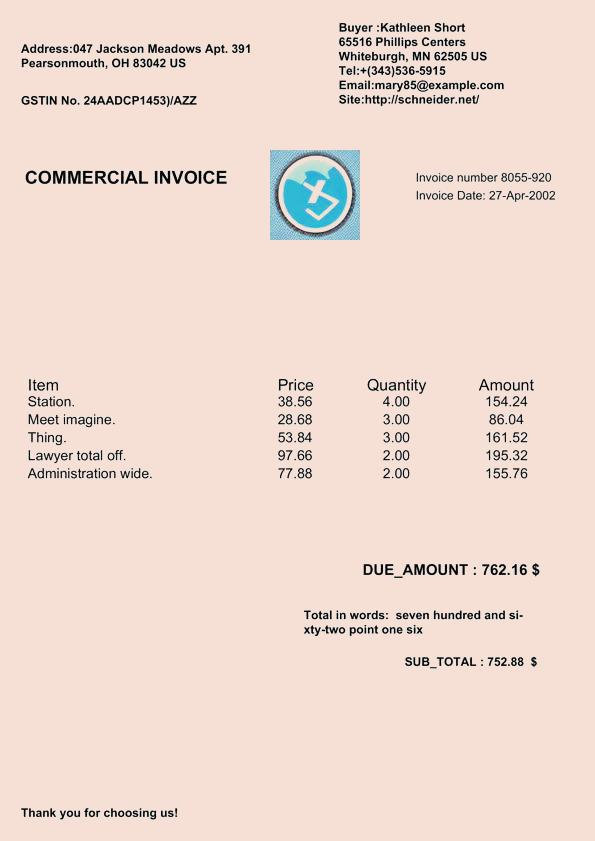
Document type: Invoice